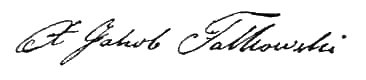
Signature of: jakub falkowski